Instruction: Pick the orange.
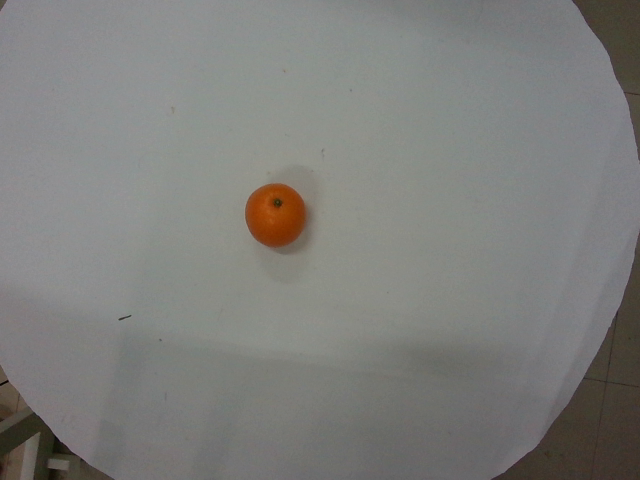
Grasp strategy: vertical